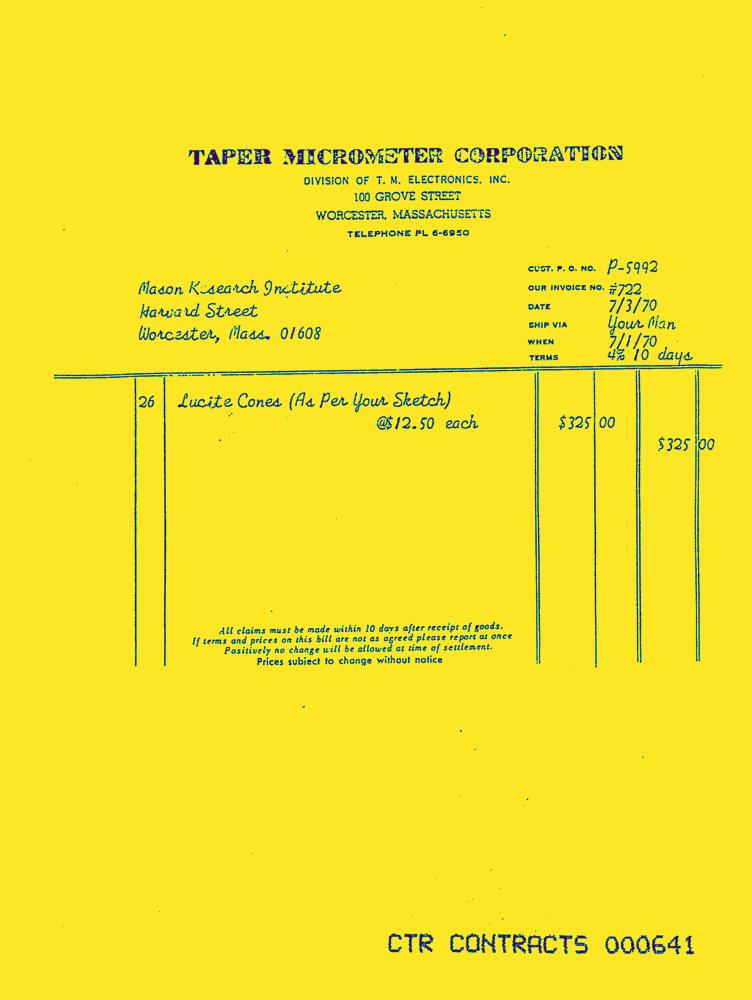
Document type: Invoice-Doc